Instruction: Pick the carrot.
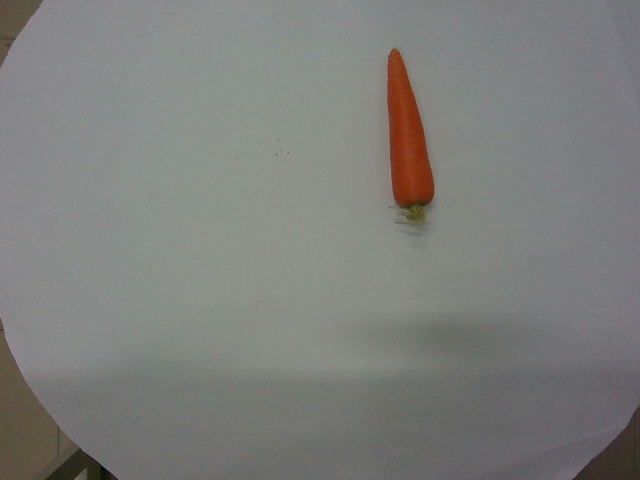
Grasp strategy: vertical